Question: What are the imaging findings?
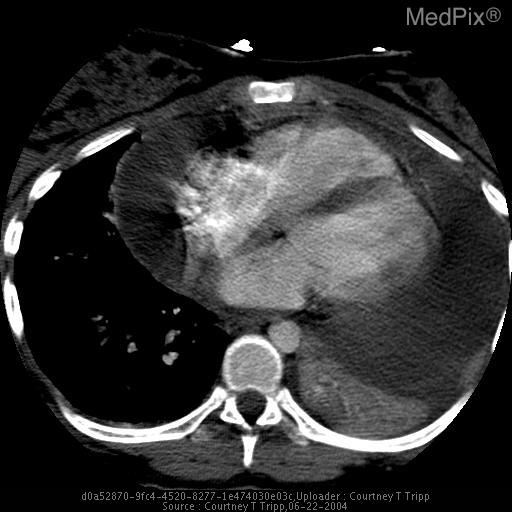
Answer: The imaging shows A very large pericardial effusion is seen which does not enhance with contrast, and which is hypodense when compared to adjacent heart.  Additionally, there is a left pleural effusion with area of compressive atelectasis in left lower lobe. Large pericardial effusion.